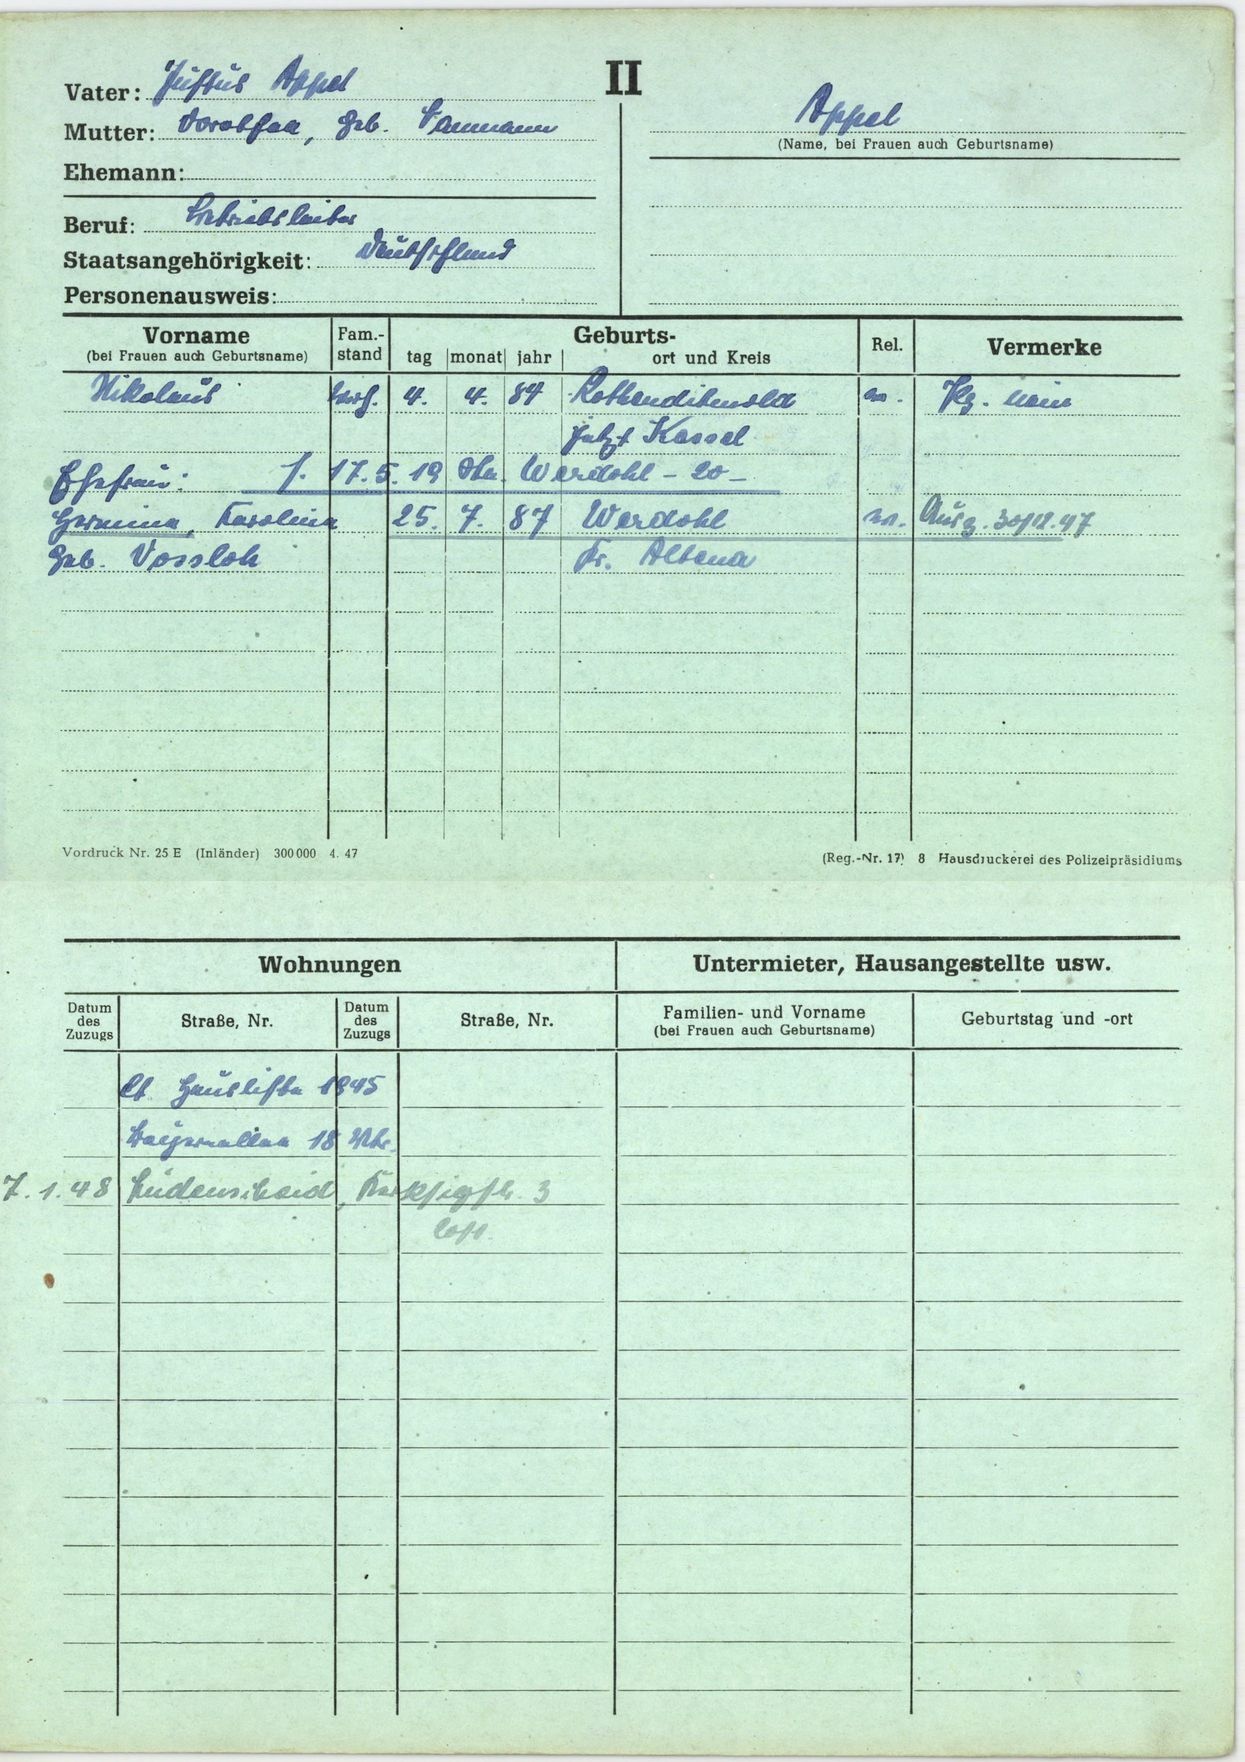
Appel